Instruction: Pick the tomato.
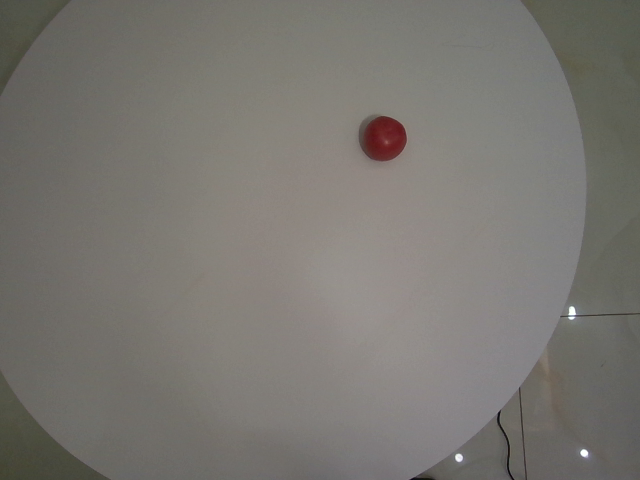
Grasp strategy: vertical